Question: How is the property described in the document?
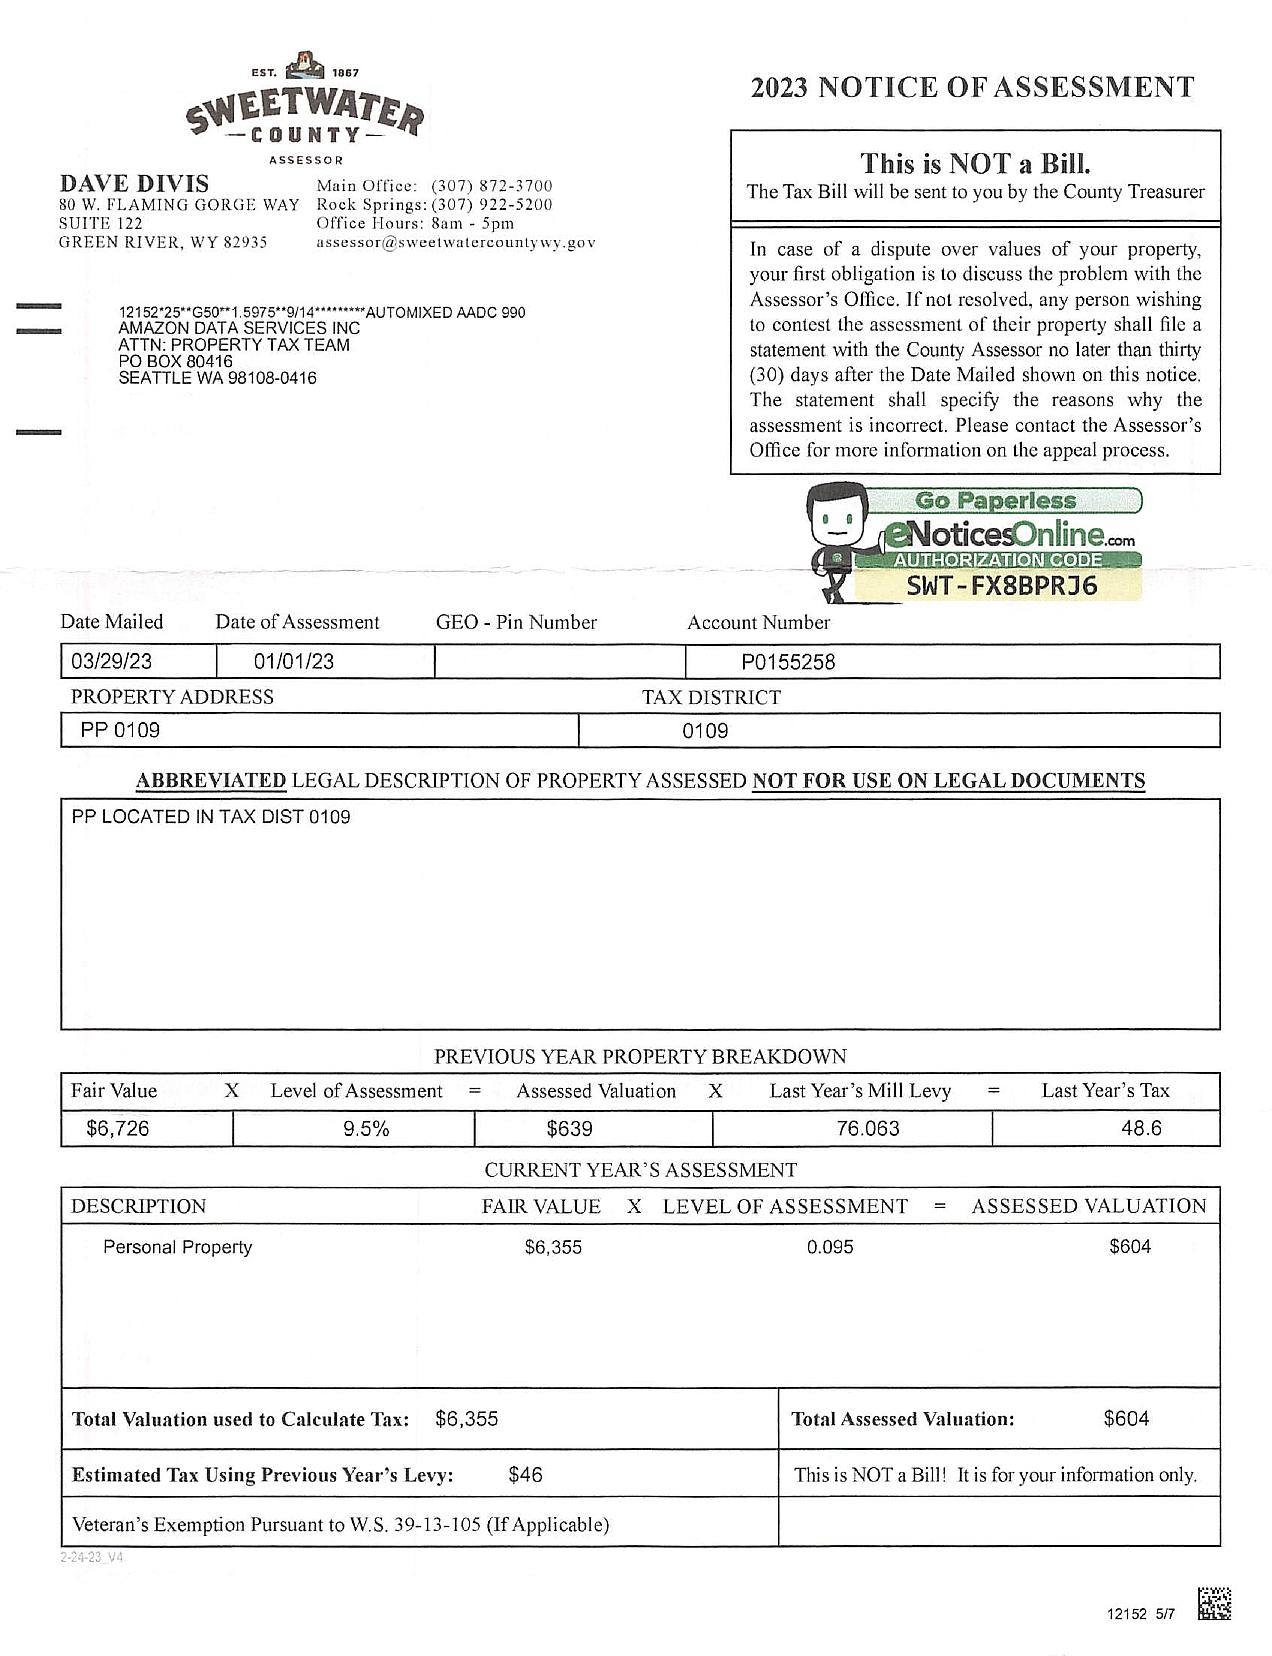
Answer: "PP LOCATED IN TAX DIST 0109"